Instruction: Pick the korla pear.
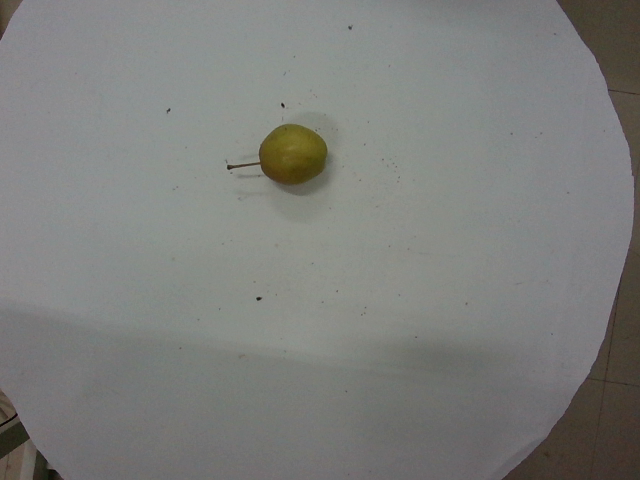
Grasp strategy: vertical